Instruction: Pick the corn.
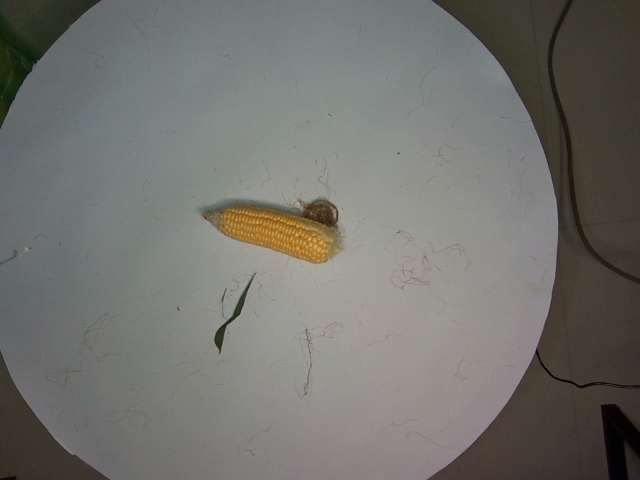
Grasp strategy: vertical